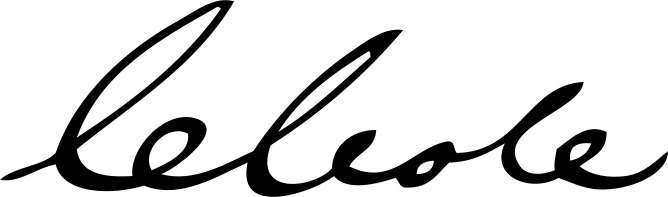
Signature of: cornelius cole